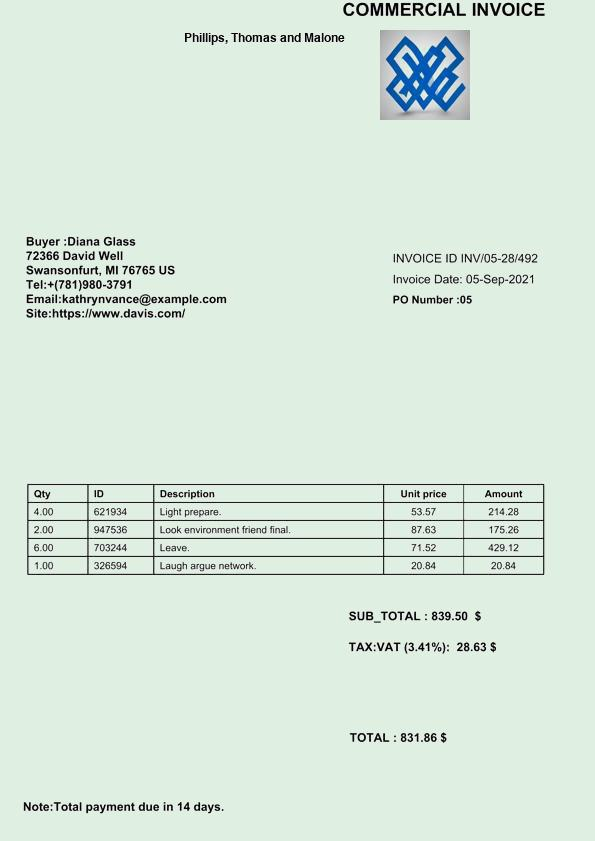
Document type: Invoice